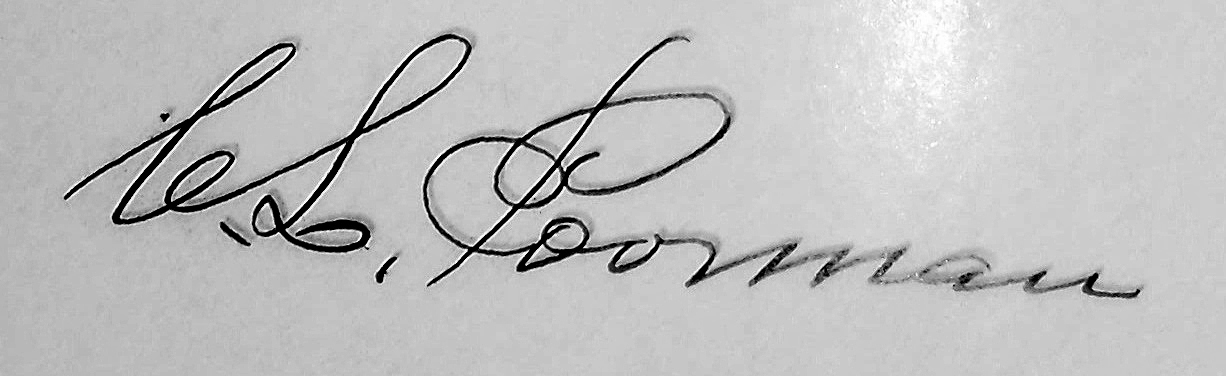
Signature of: christian l poorman